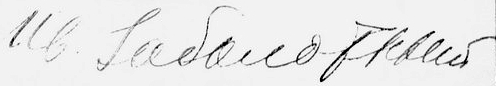
Signature of: ivan zabolotny